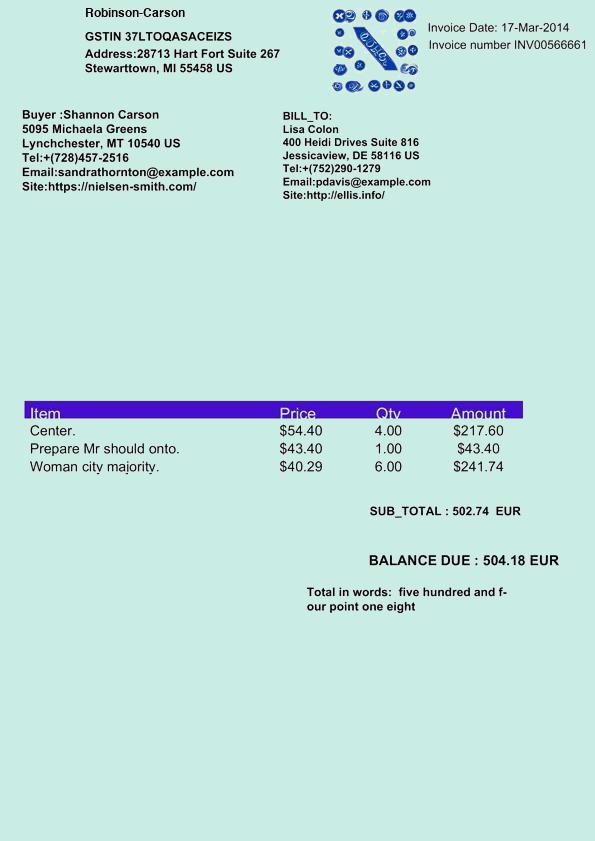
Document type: Invoice